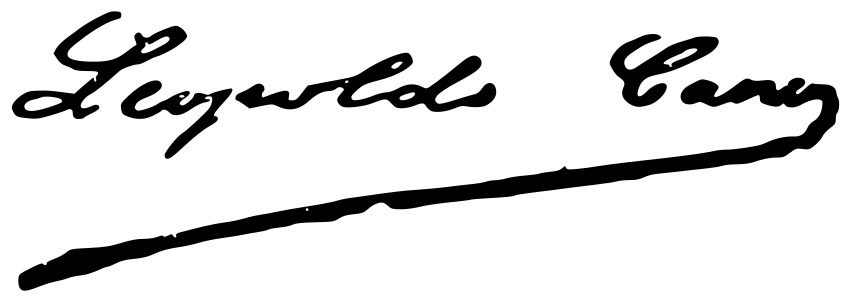
Signature of: leopoldo cano